Question: What are the imaging findings?
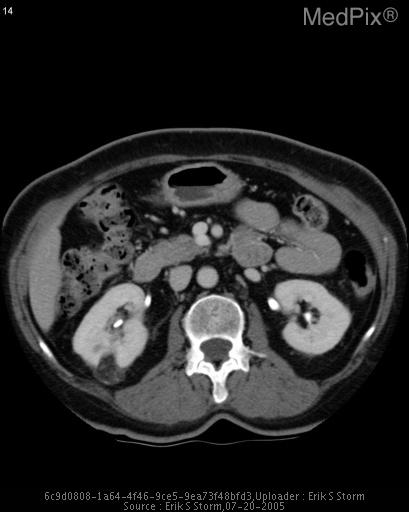
Answer: The imaging shows On ultrasound, there is a well-circumscribed, partially exophytic, uniformly hyperechoic mass measuring approximately 1.8cm.  There is no visualized internal blood flow on the doppler image.

On CT, this well-circumscribed mass is hetergenously hypodense with respect to renal parenchyma.  There is macroscopic fat and mildly enhancing internal soft tissue components.  No calcification. Axial nephrographic contrast CT image through the right kidney.  Note macroscopic fat and scant internal soft tissue within the partially-exophytic mass..